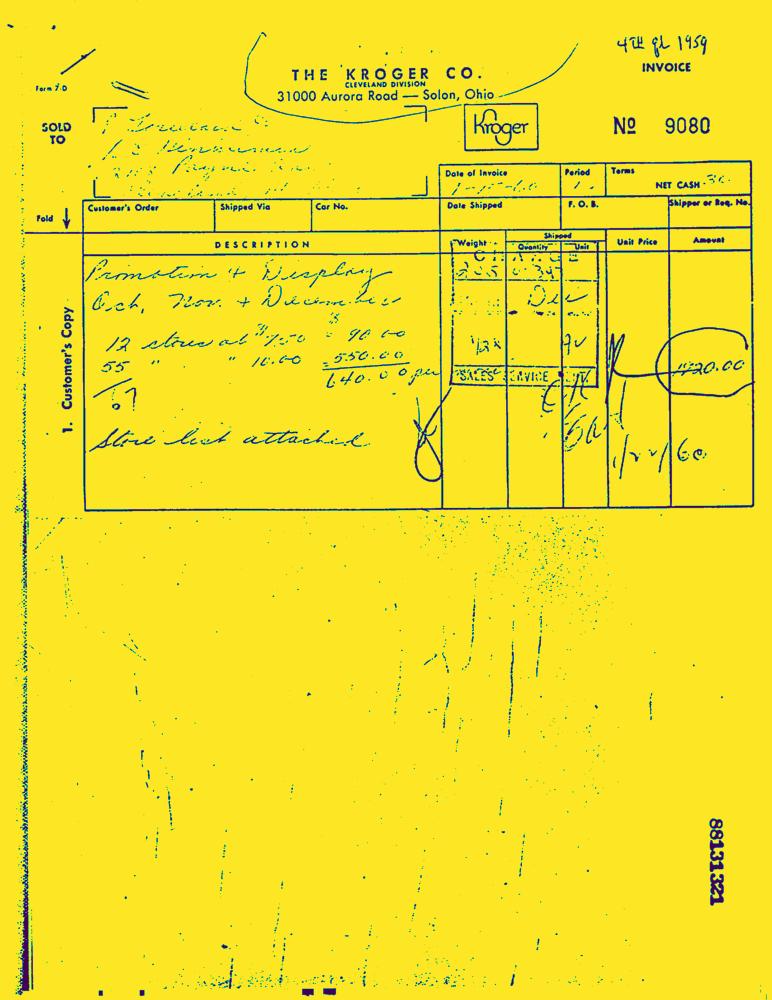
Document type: Invoice-Doc